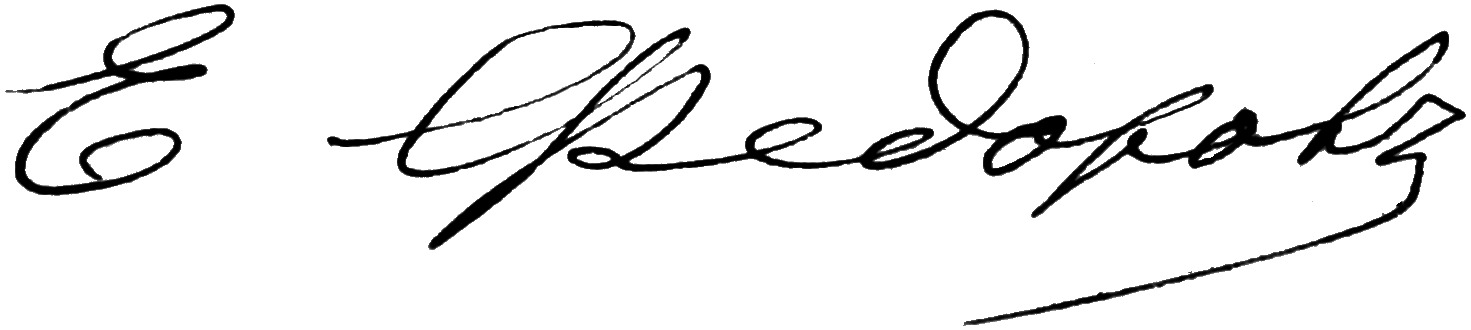
Signature of: yevgraf fyodorov